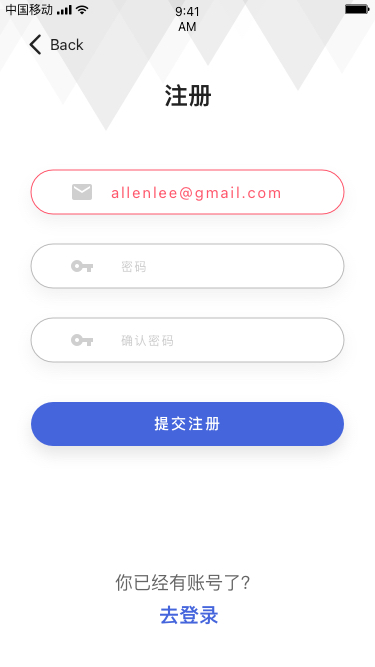
Text in this UI design:
allenlee@gmail.com
密码
确认密码
提交注册
你已经有账号了？
去登录
注册
Back